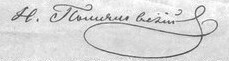
Signature of: nikolai pomyalovsky